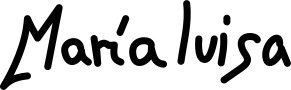
Signature of: maría luisa pacheco